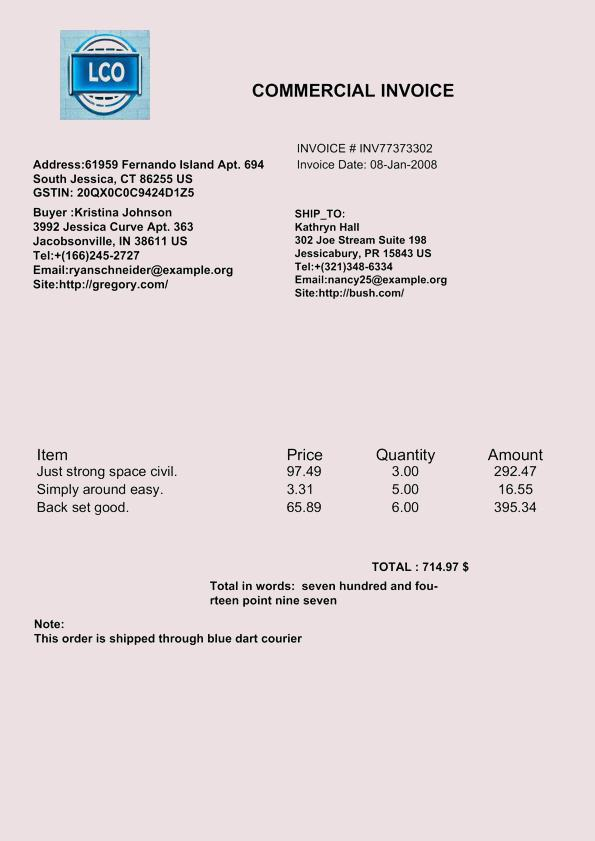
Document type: Invoice